Question: What could the diagnosis suggest?
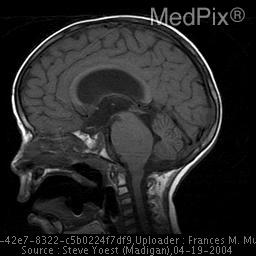
Answer: The possible diagnosis includes Pontine Astrocytoma:
Diffuse type, WHO Grade 2,3, or 4
Pilocytic type, WHO Grade 1.